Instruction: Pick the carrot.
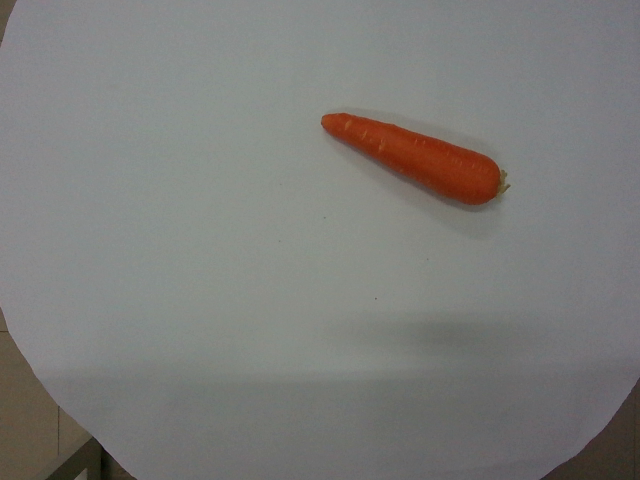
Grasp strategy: vertical